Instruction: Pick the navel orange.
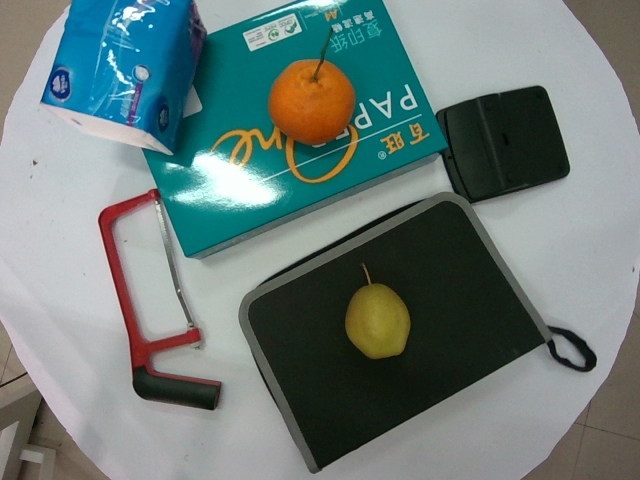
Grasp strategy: vertical